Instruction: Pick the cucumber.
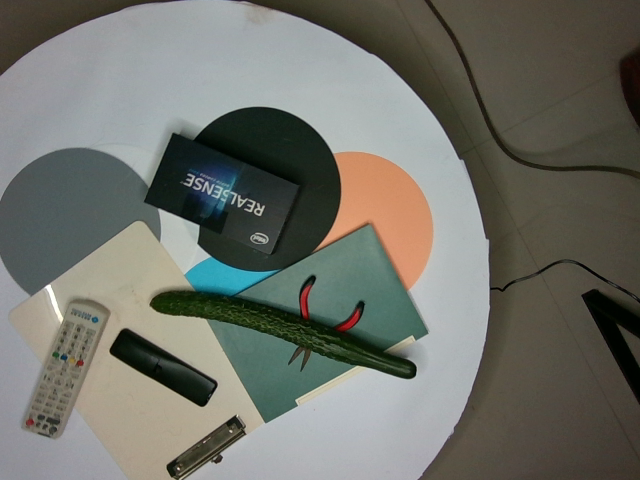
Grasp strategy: vertical